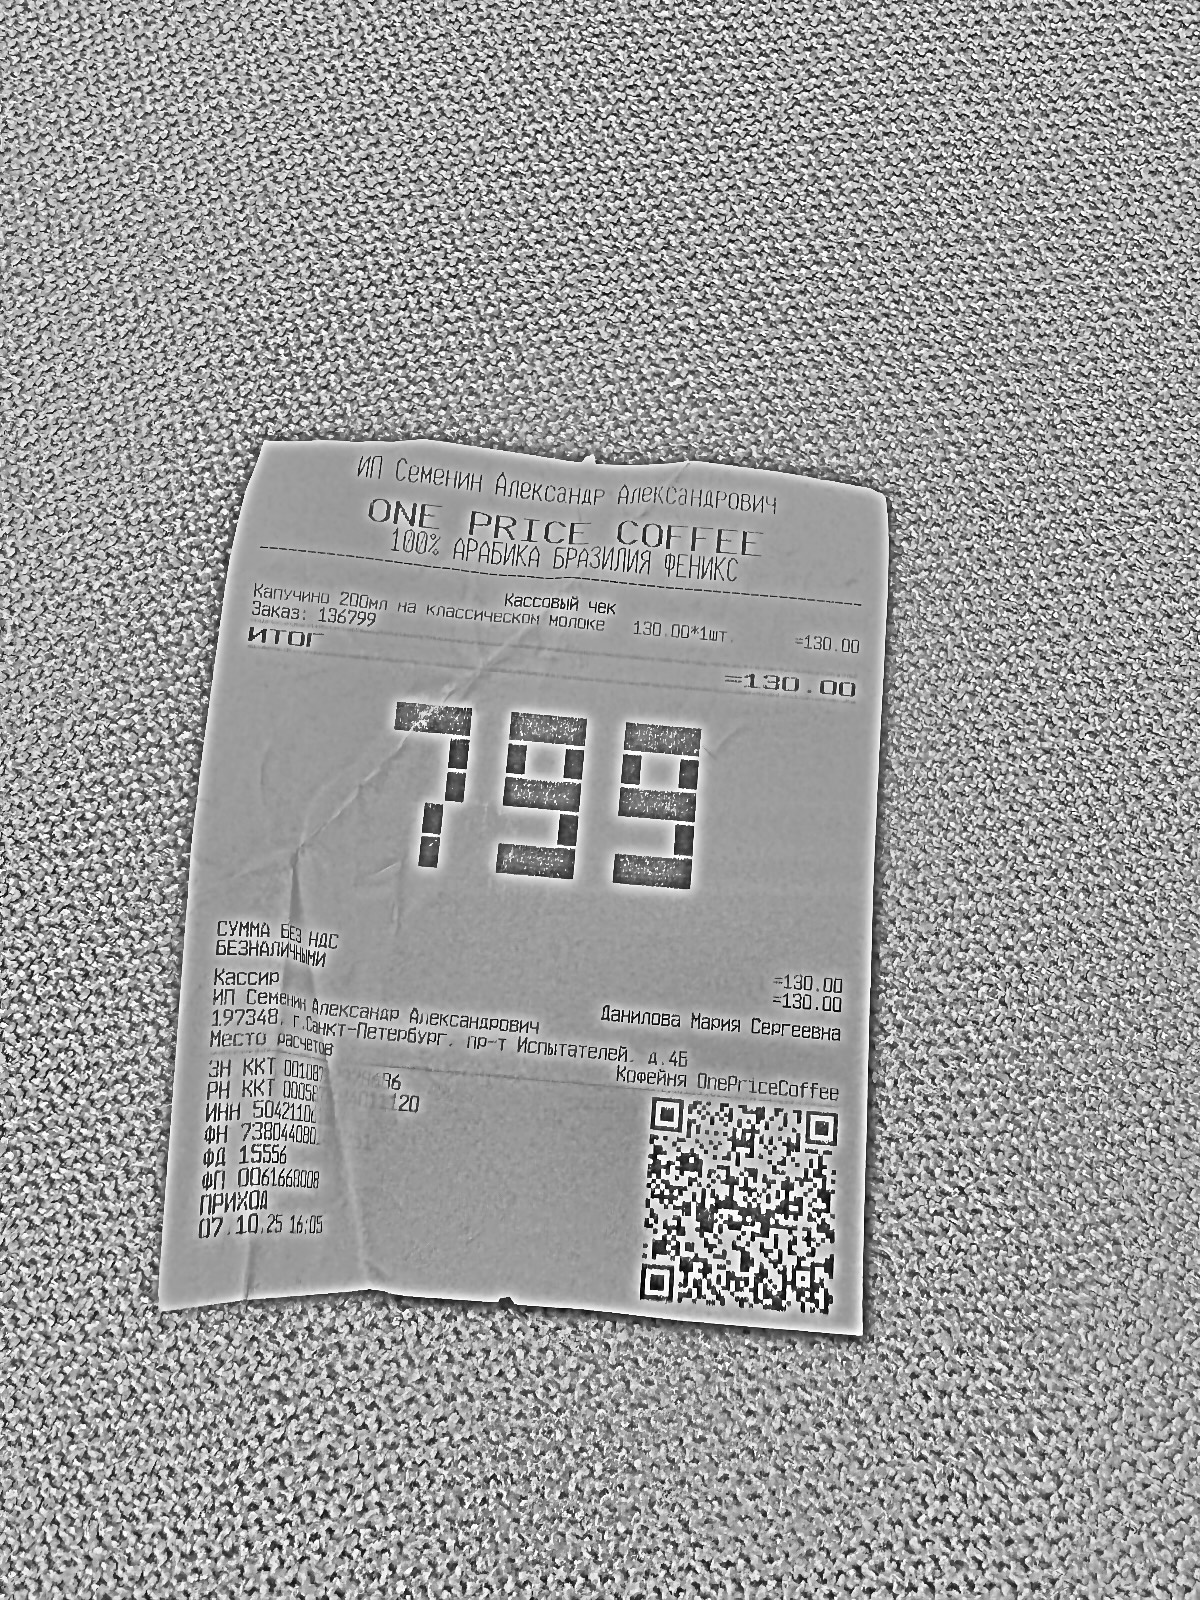
Продавец: ИП Семенин Александр Александрович
ИНН: 5042100
Дата: 07.10.25
Товары: Капучино 200мл на классическом молоке
Количество: 1
Цена: 130.00
Сумма: 130.00
Итого: 130.00